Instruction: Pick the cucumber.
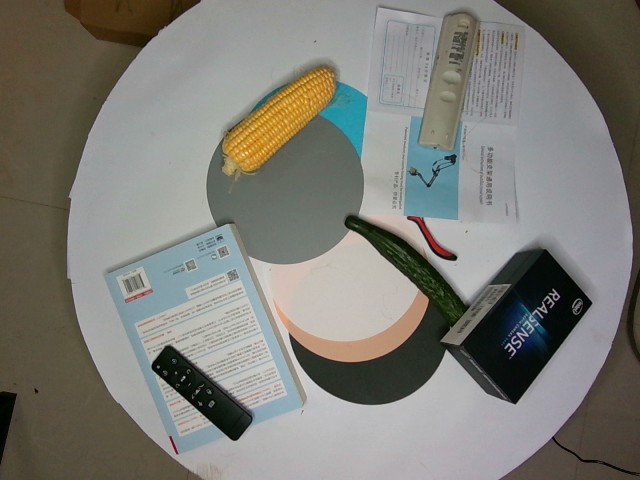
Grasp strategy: vertical